Identify and extract the amount in words, amount in numbers, payee name, cheque date, and bank name from the image.
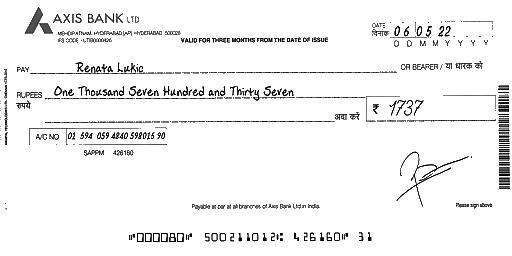
amt_in_words: One Thousand Seven Hundred and Thirty Seven
amt_in_figures: 1737
payee_name: Renata Lukic
bank_name: AXIS BANK
cheque_date: 06/05/22